Question: What could the diagnosis suggest?
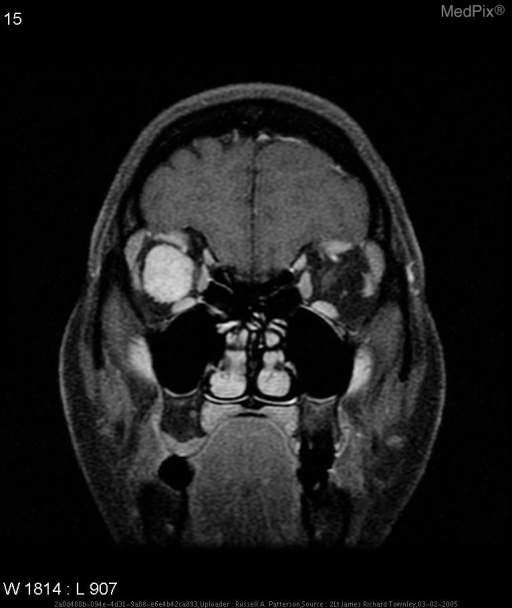
Answer: The possible diagnosis includes Orbital Dermoid, Orbital Tumors, Cavernous Hemangioma, Metastasis, Lymphoma.